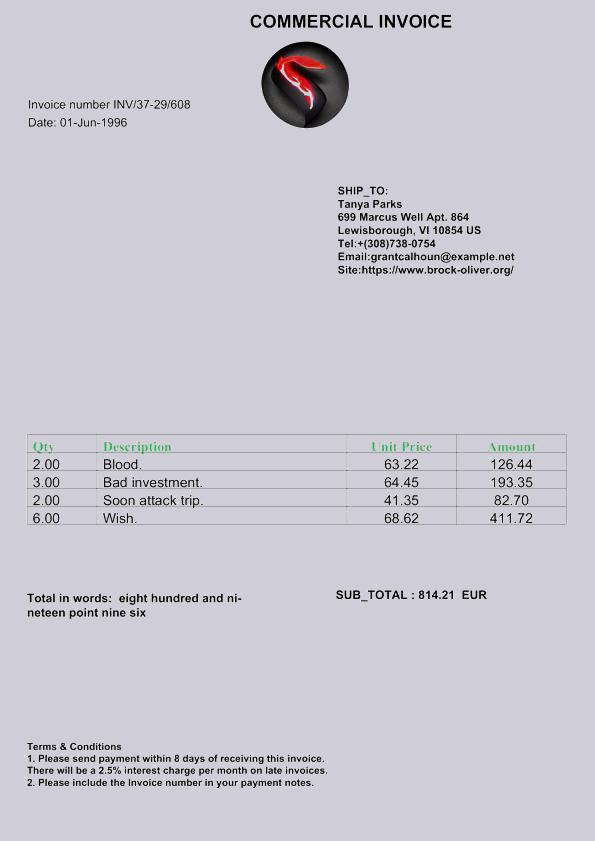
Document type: Invoice